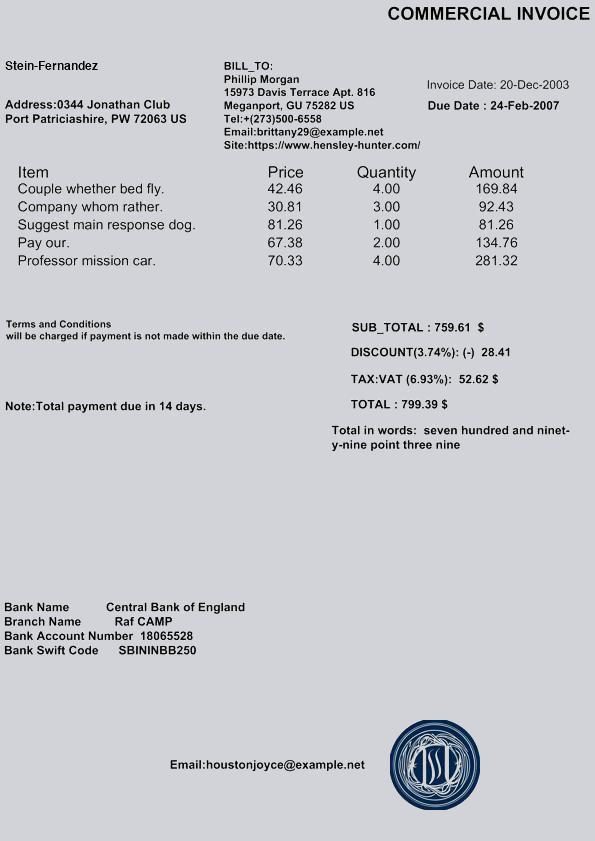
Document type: Invoice